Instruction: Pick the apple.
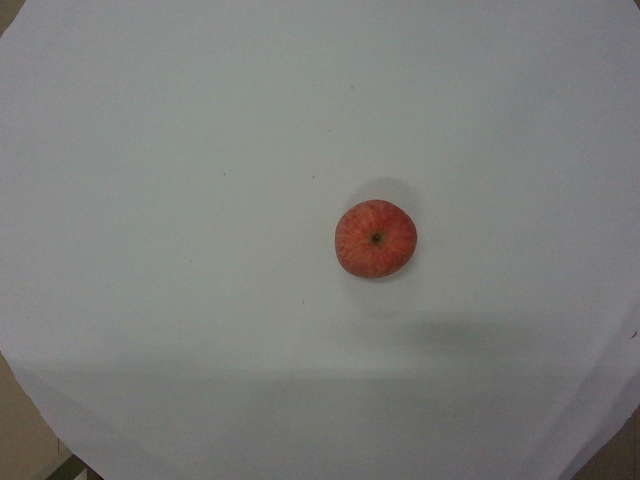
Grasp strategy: vertical